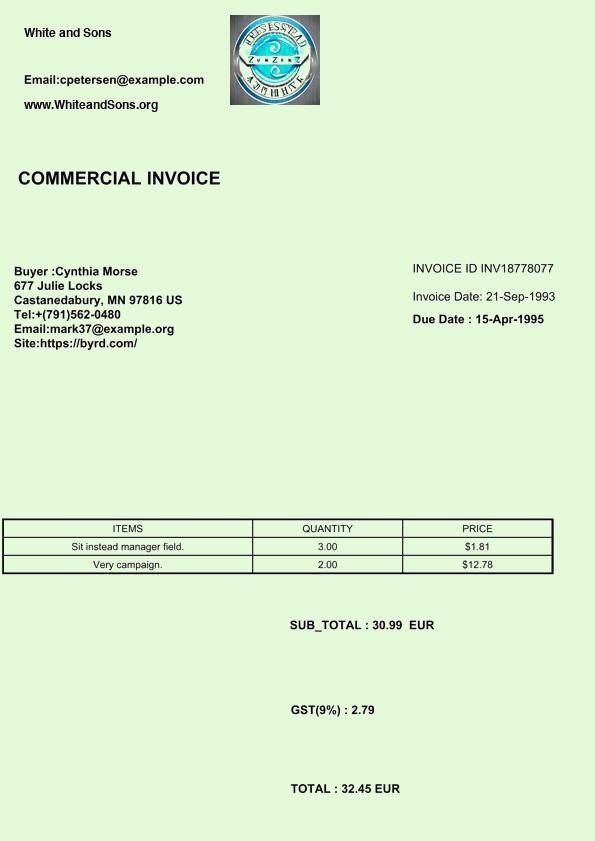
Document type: Invoice